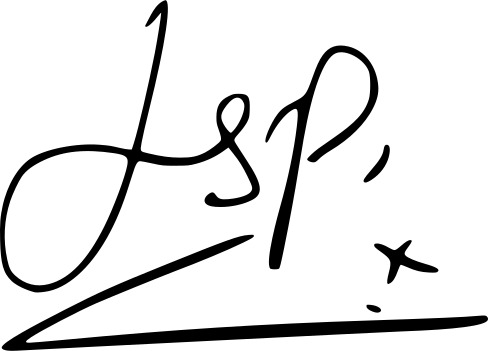
Signature of: john st peeters